Question: What could the diagnosis suggest?
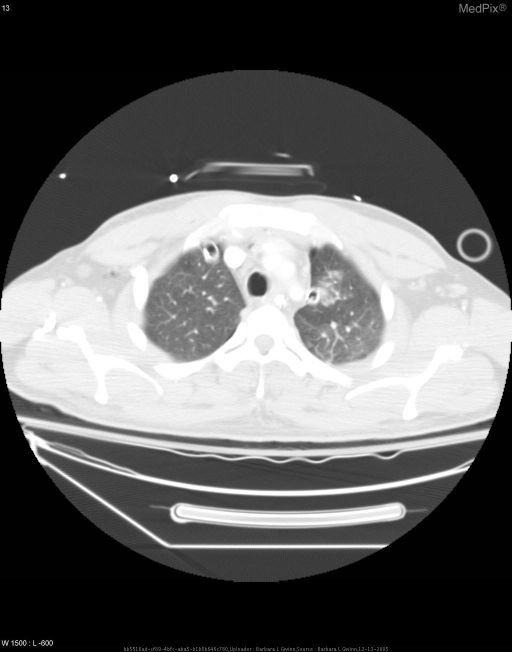
Answer: The possible diagnosis includes Barotrauma
Penetrating injury to neck or chest
positive pressure ventilation
esophageal rupture
postoperative mediastinitis.